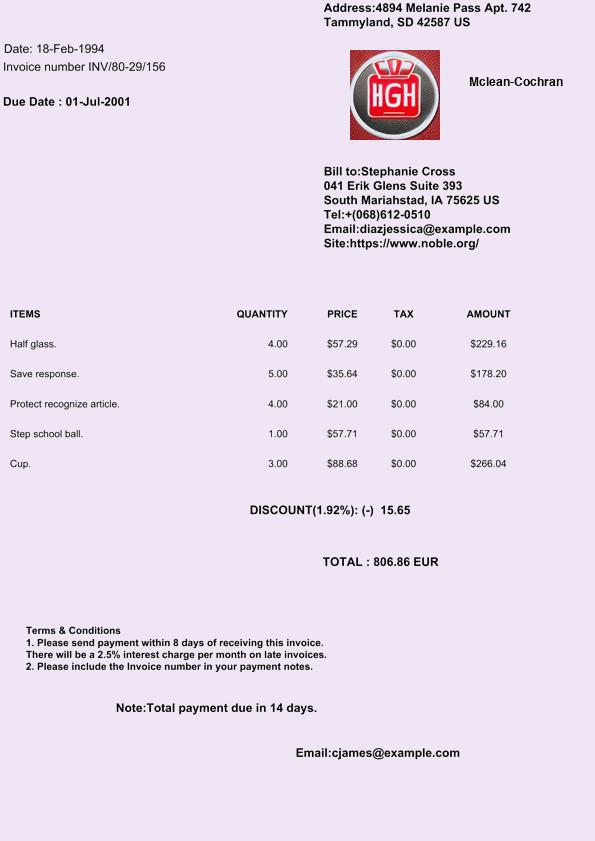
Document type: Invoice